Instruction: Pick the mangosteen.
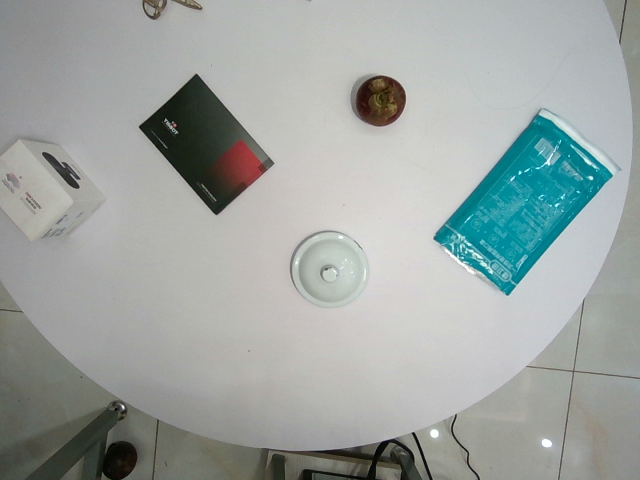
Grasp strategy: vertical